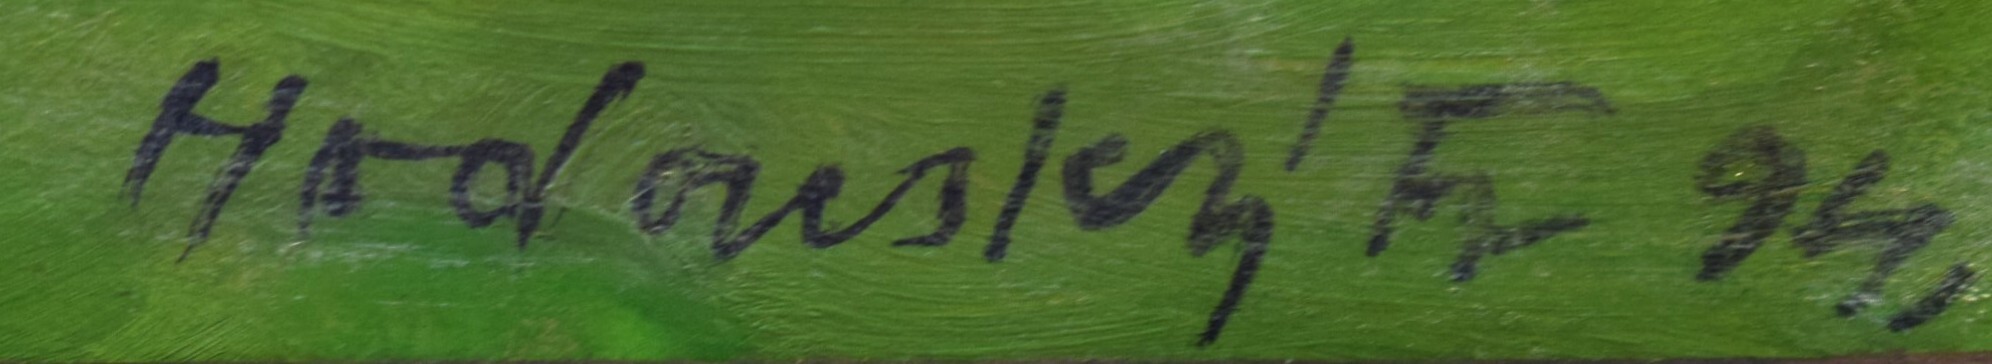
Signature of: františek hodonský